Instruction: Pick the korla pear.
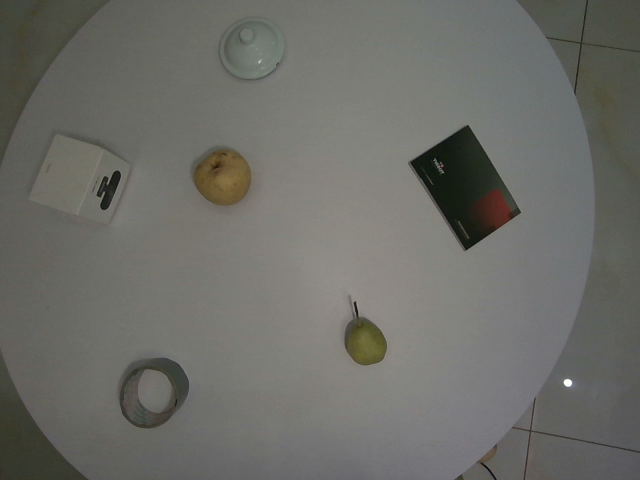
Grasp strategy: vertical